Question: What appears to be the issue?
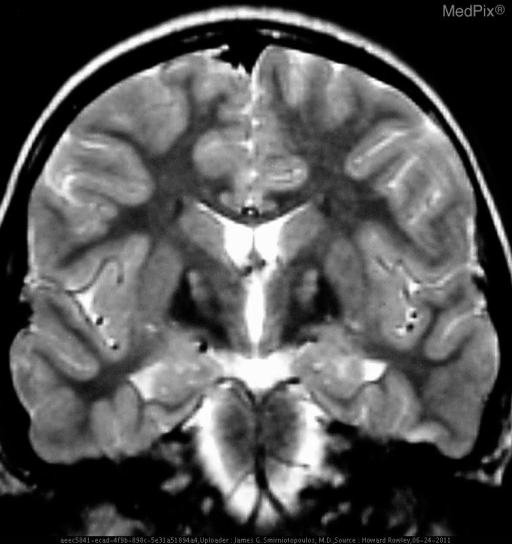
Answer: The findings suggest •  Abnormal T2 hypointensity in the globus pallidus
•  Abnormal T2 hyperintensity in the center creating an "eye of the tiger" sign appearance. Classic 'eye of the tiger' appearance of PANK: hypointensity of the globus pallidus from iron deposition, with a medial hyper intensity. PMID: 16775270 PMID: 12510040. The patient might have a history of 5 y.o. girl with a history of gait problems presents with progressive dystonia and dysarthria, mild rigidity, and choreoathetosis.  No Hx of seizures, infection, etc..